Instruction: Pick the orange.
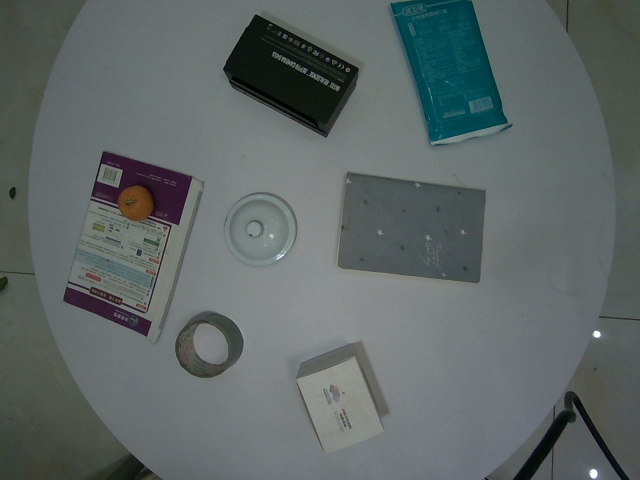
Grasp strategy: vertical